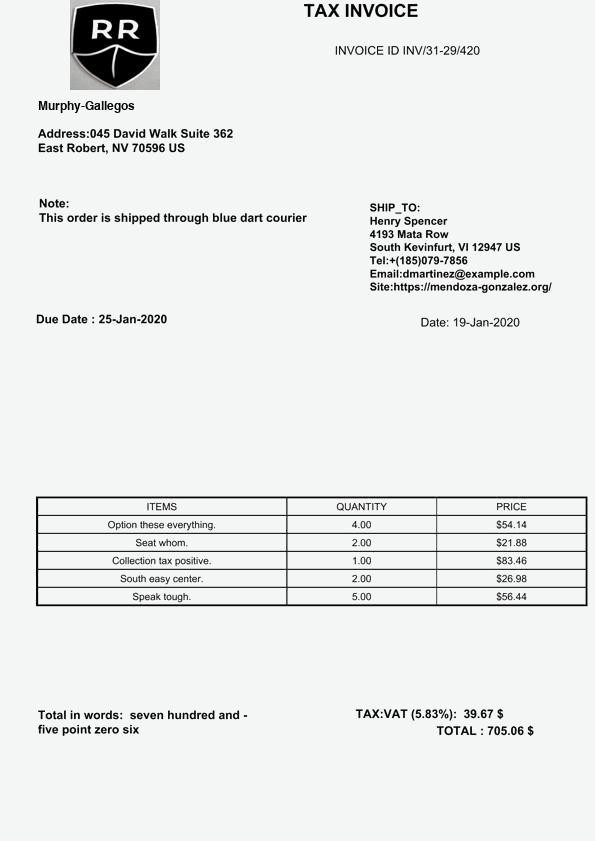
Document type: Invoice